Question: What is the filing due date as per the document?
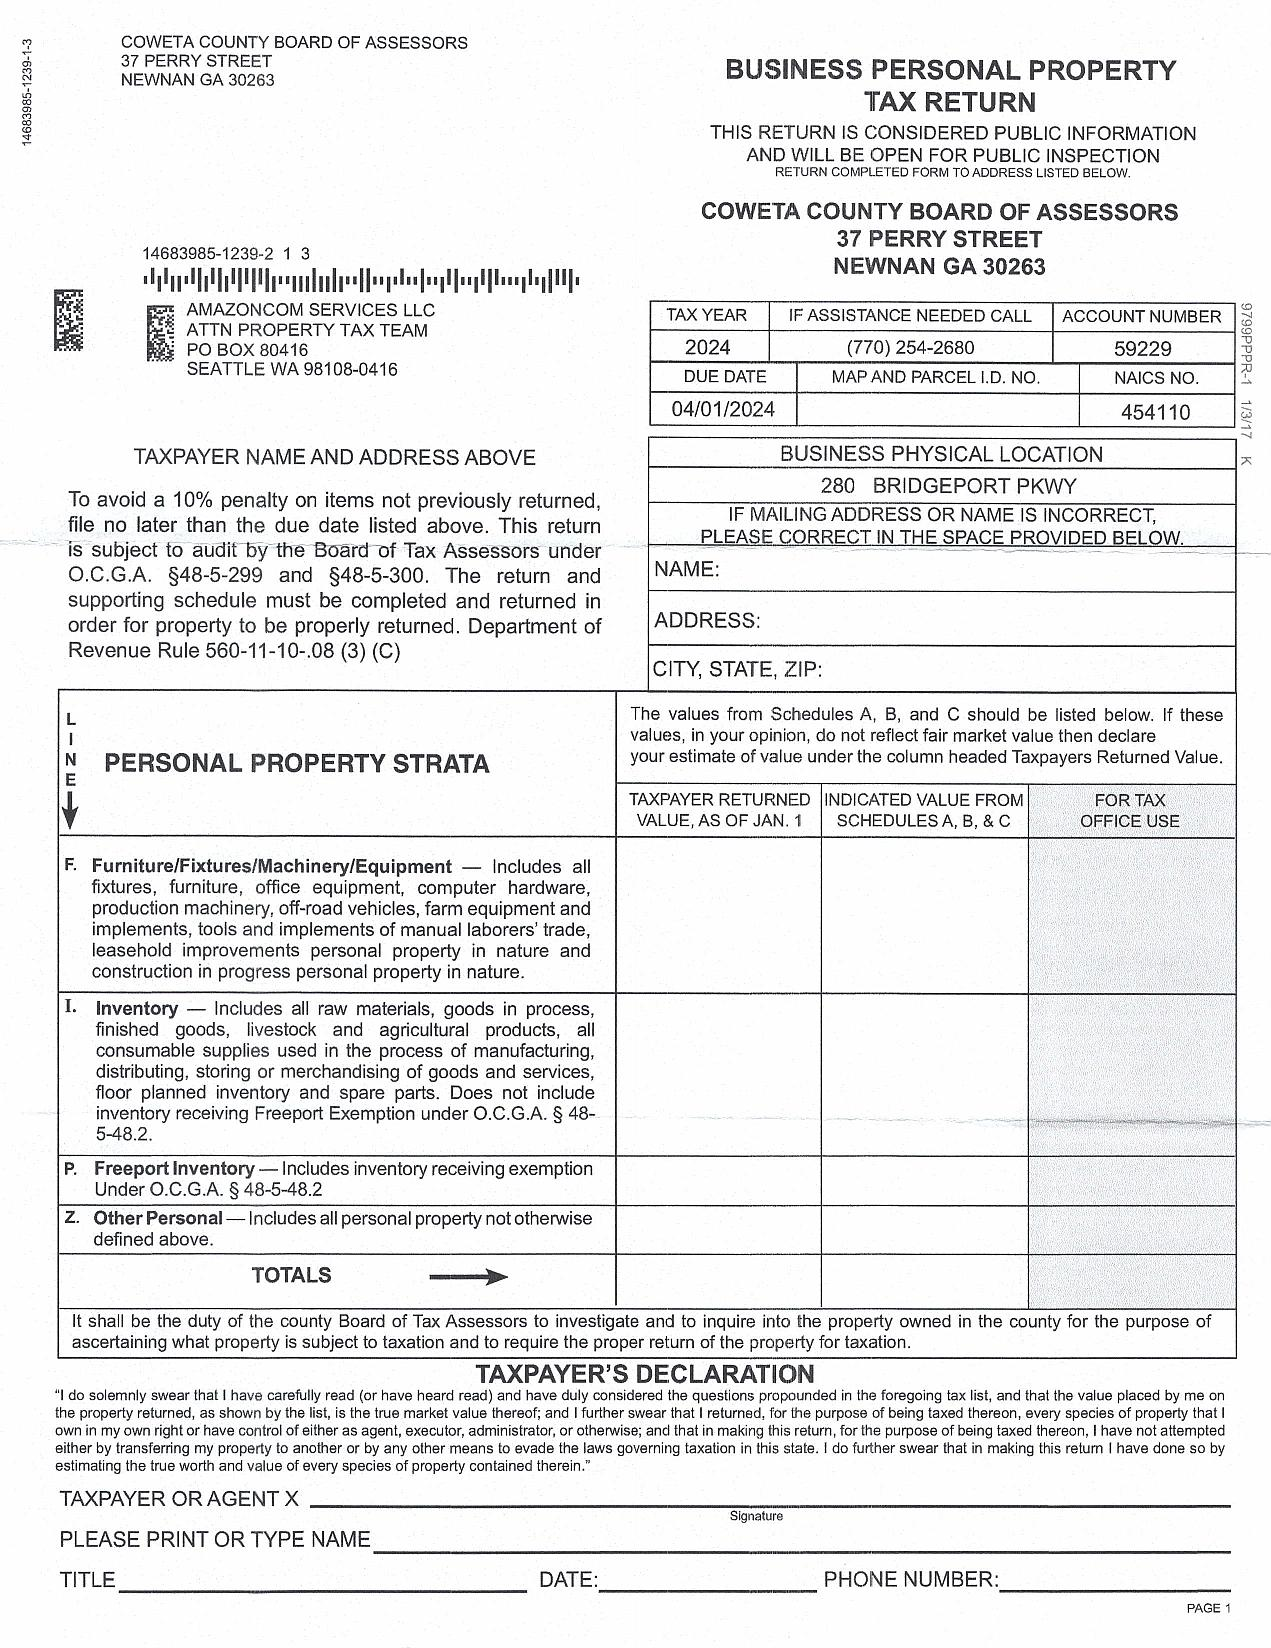
Answer: "4/1/24"